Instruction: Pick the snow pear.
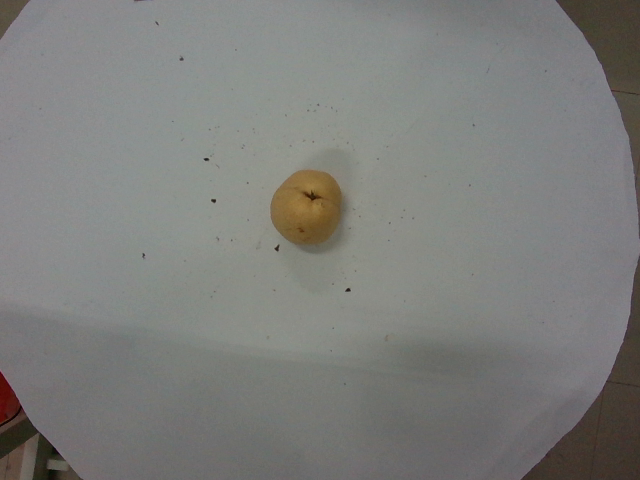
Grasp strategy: vertical